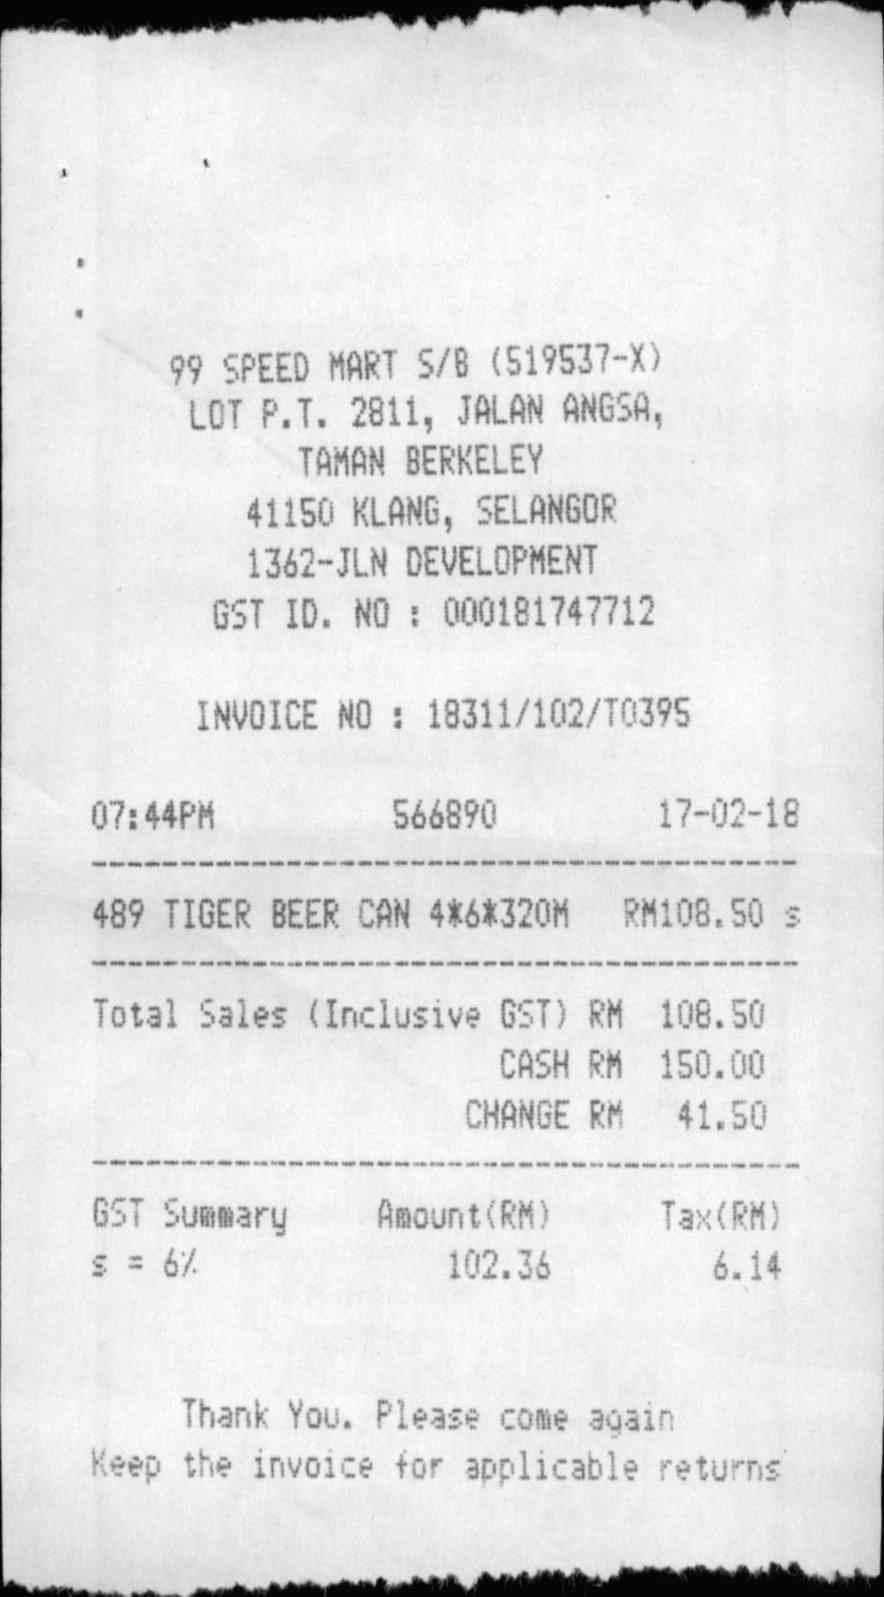
99 SPEED MART S/B (519537-X)
LOT P. T. 2811, JALAN ANGSA,
TAMAN BERKELEY
41150 KLANG, SELANGOR
1362-JLN DEVELOPMENT
GST ID. NO : 000181747712
INVOICE NO : 18311/102/T0395
07:44PM
566890
17-02-18
489 TIGER BEER CAN 4*6*320M
RM108.50
S
TOTAL SALES (INCLUSIVE GST)
CASH
CHANGE
RM
RM
RM
108.50
150.00
41.50
GST SUMMARY
S = 6%
AMOUNT (RM)
102.36
TAX(RM)
6.14
THANK YOU. PLEASE COME AGAIN
KEEP THE INVOICE FOR APPLICABLE RETURNS